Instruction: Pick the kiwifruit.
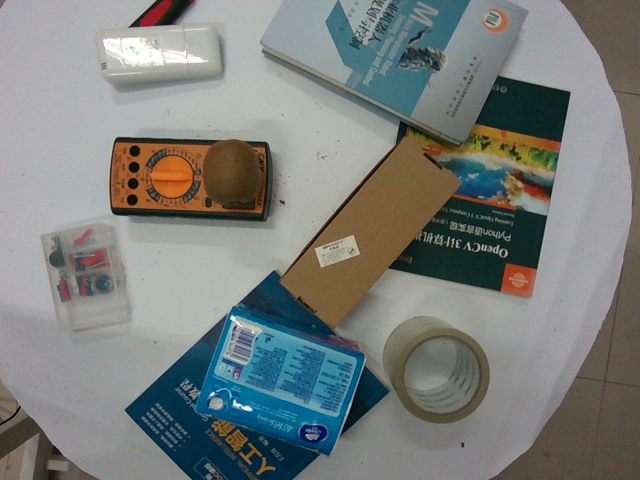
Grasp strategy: vertical